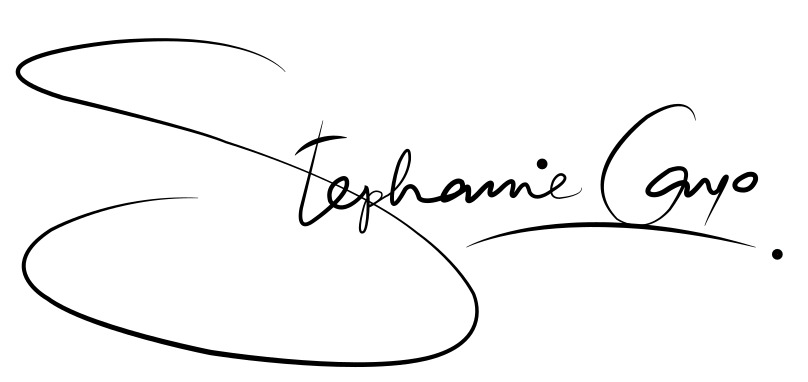
Signature of: stephanie cayo